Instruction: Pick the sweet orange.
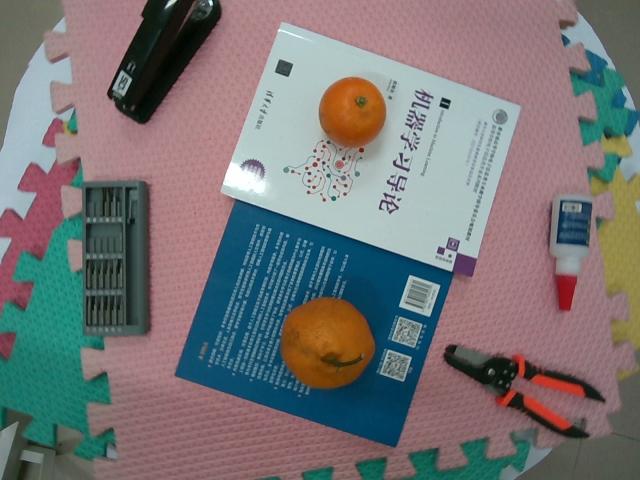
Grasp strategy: vertical